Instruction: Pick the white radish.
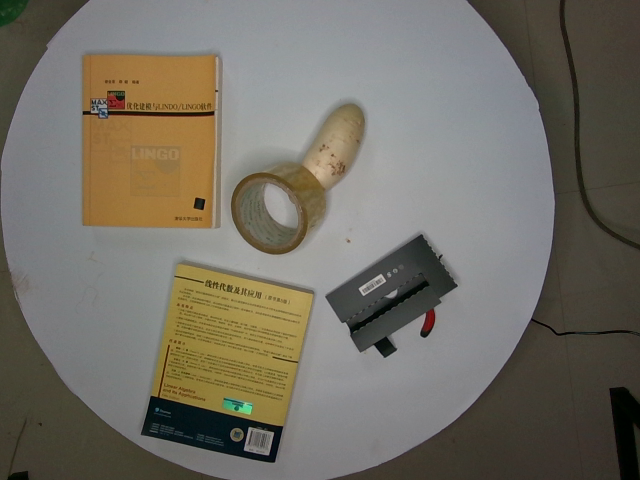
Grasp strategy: vertical